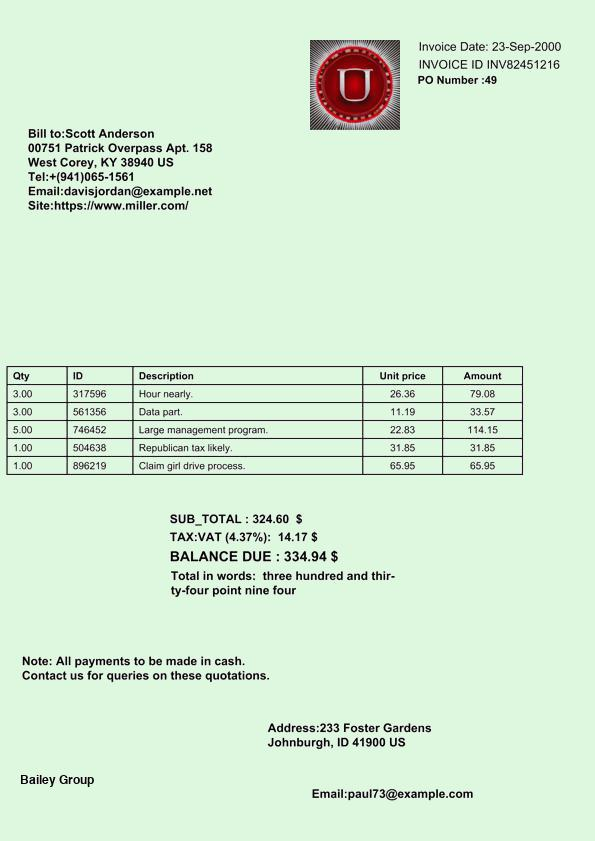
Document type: Invoice